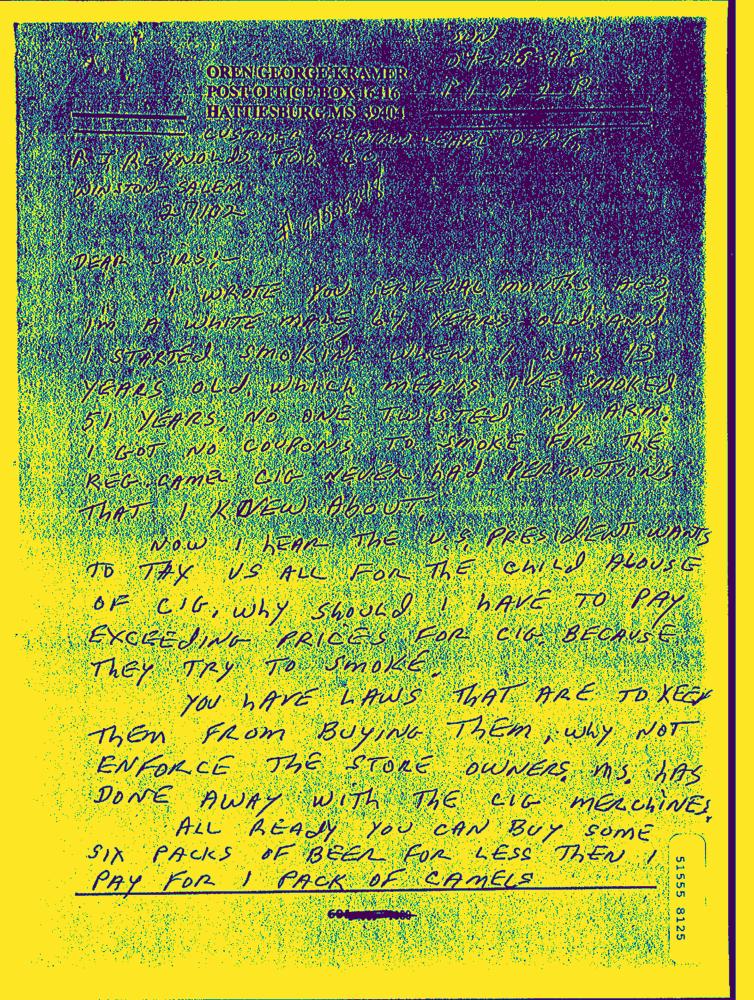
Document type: Hand-Written